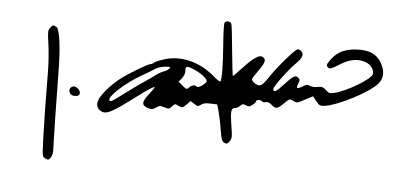
Signature of: julian gembalski